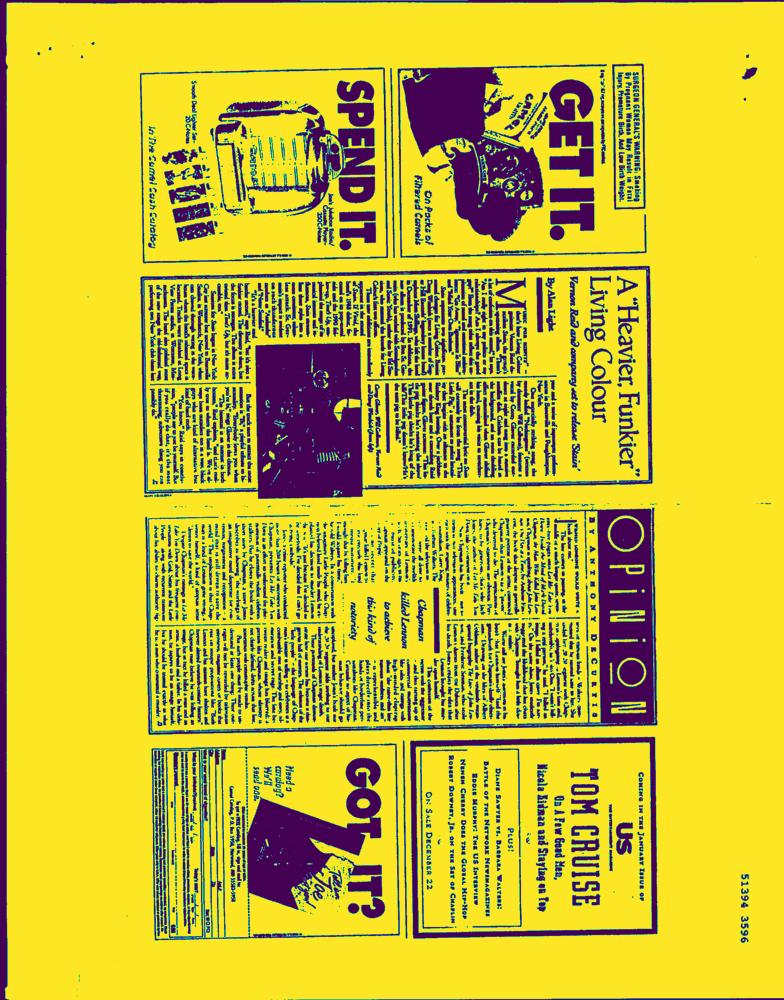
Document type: AD